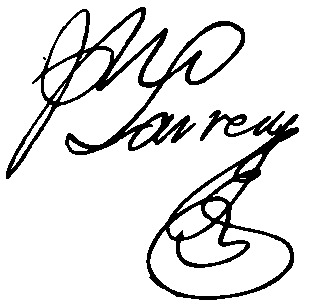
Signature of: juan larrea